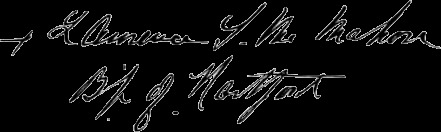
Signature of: lawrence stephen mcmahon